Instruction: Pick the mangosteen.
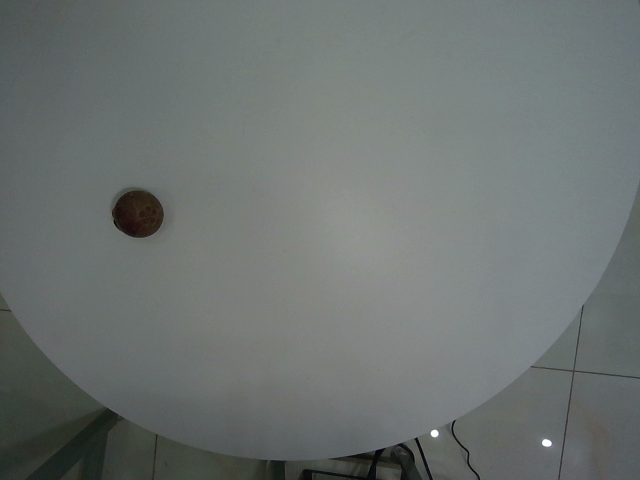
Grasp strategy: vertical